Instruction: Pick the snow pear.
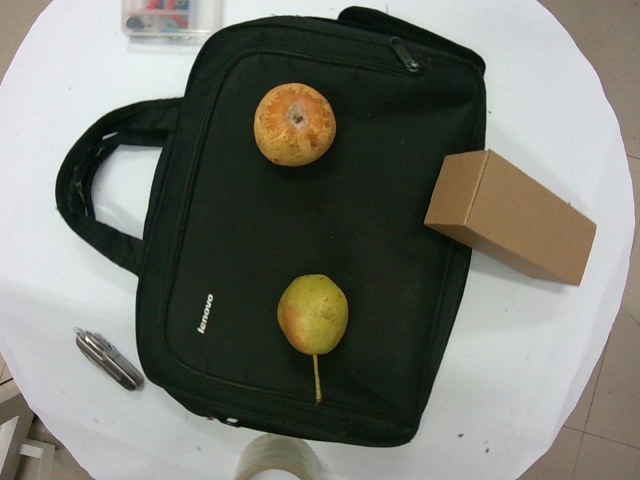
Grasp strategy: vertical